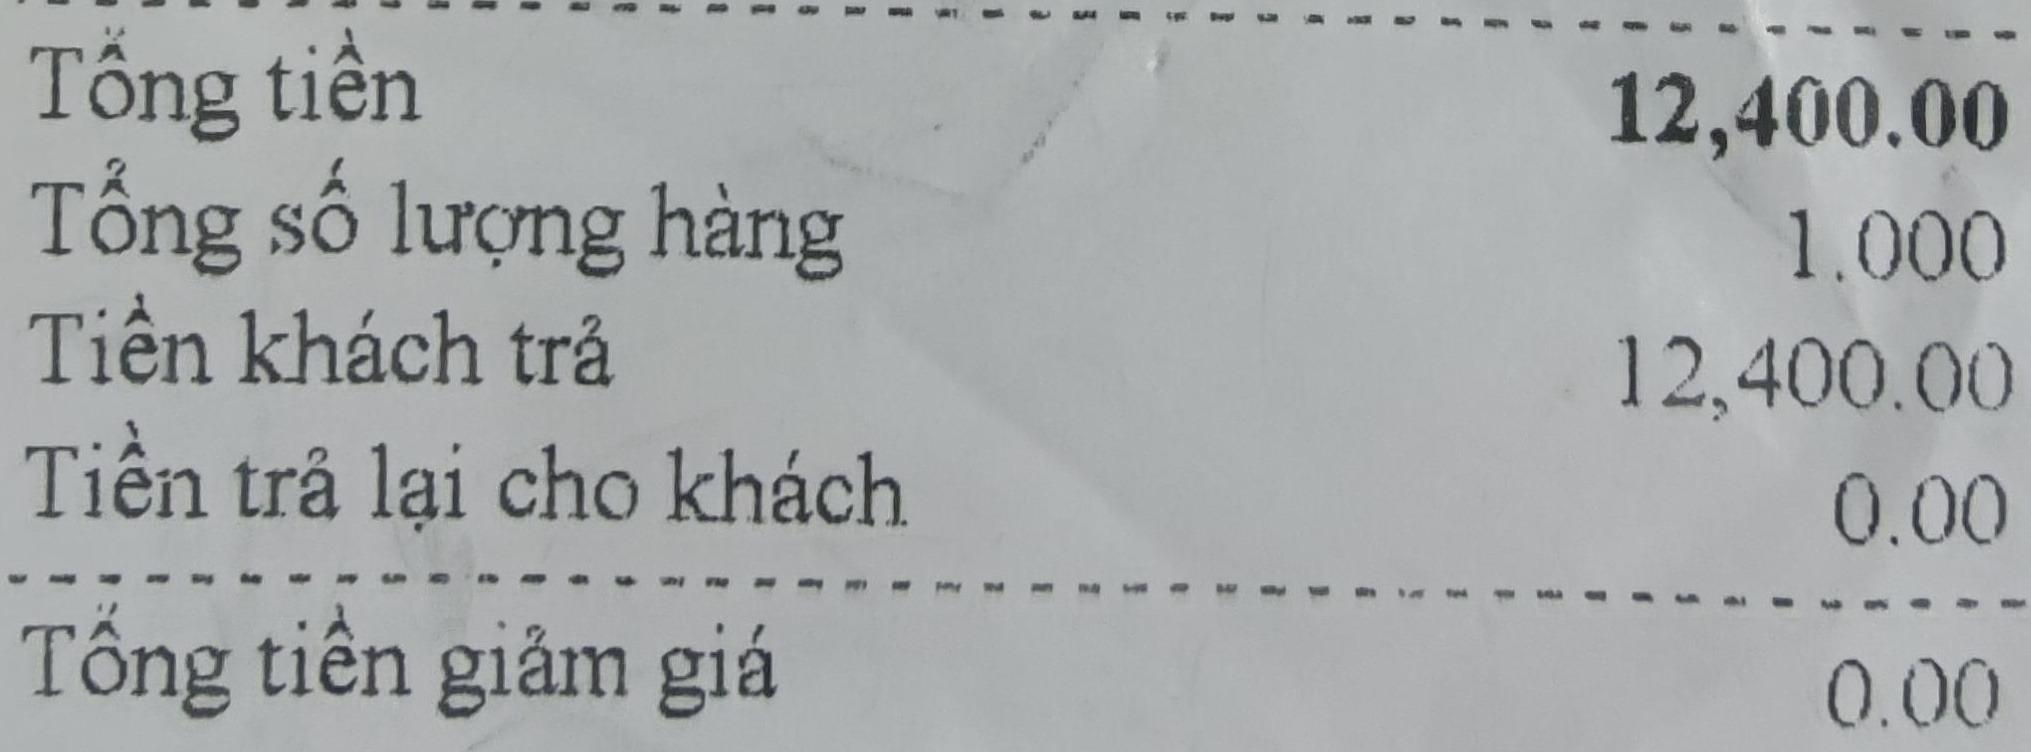
Tổng tiền 12,400.00
Tổng số lượng hàng 1.000
Tiền khách trả 12,400.00
Tiền trả lại cho khách 0.00
Tổng tiền giảm giá 0.00